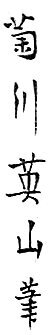
Signature of: kikukawa eizan